Question: What is the appraised value of the property as recorded in the document?
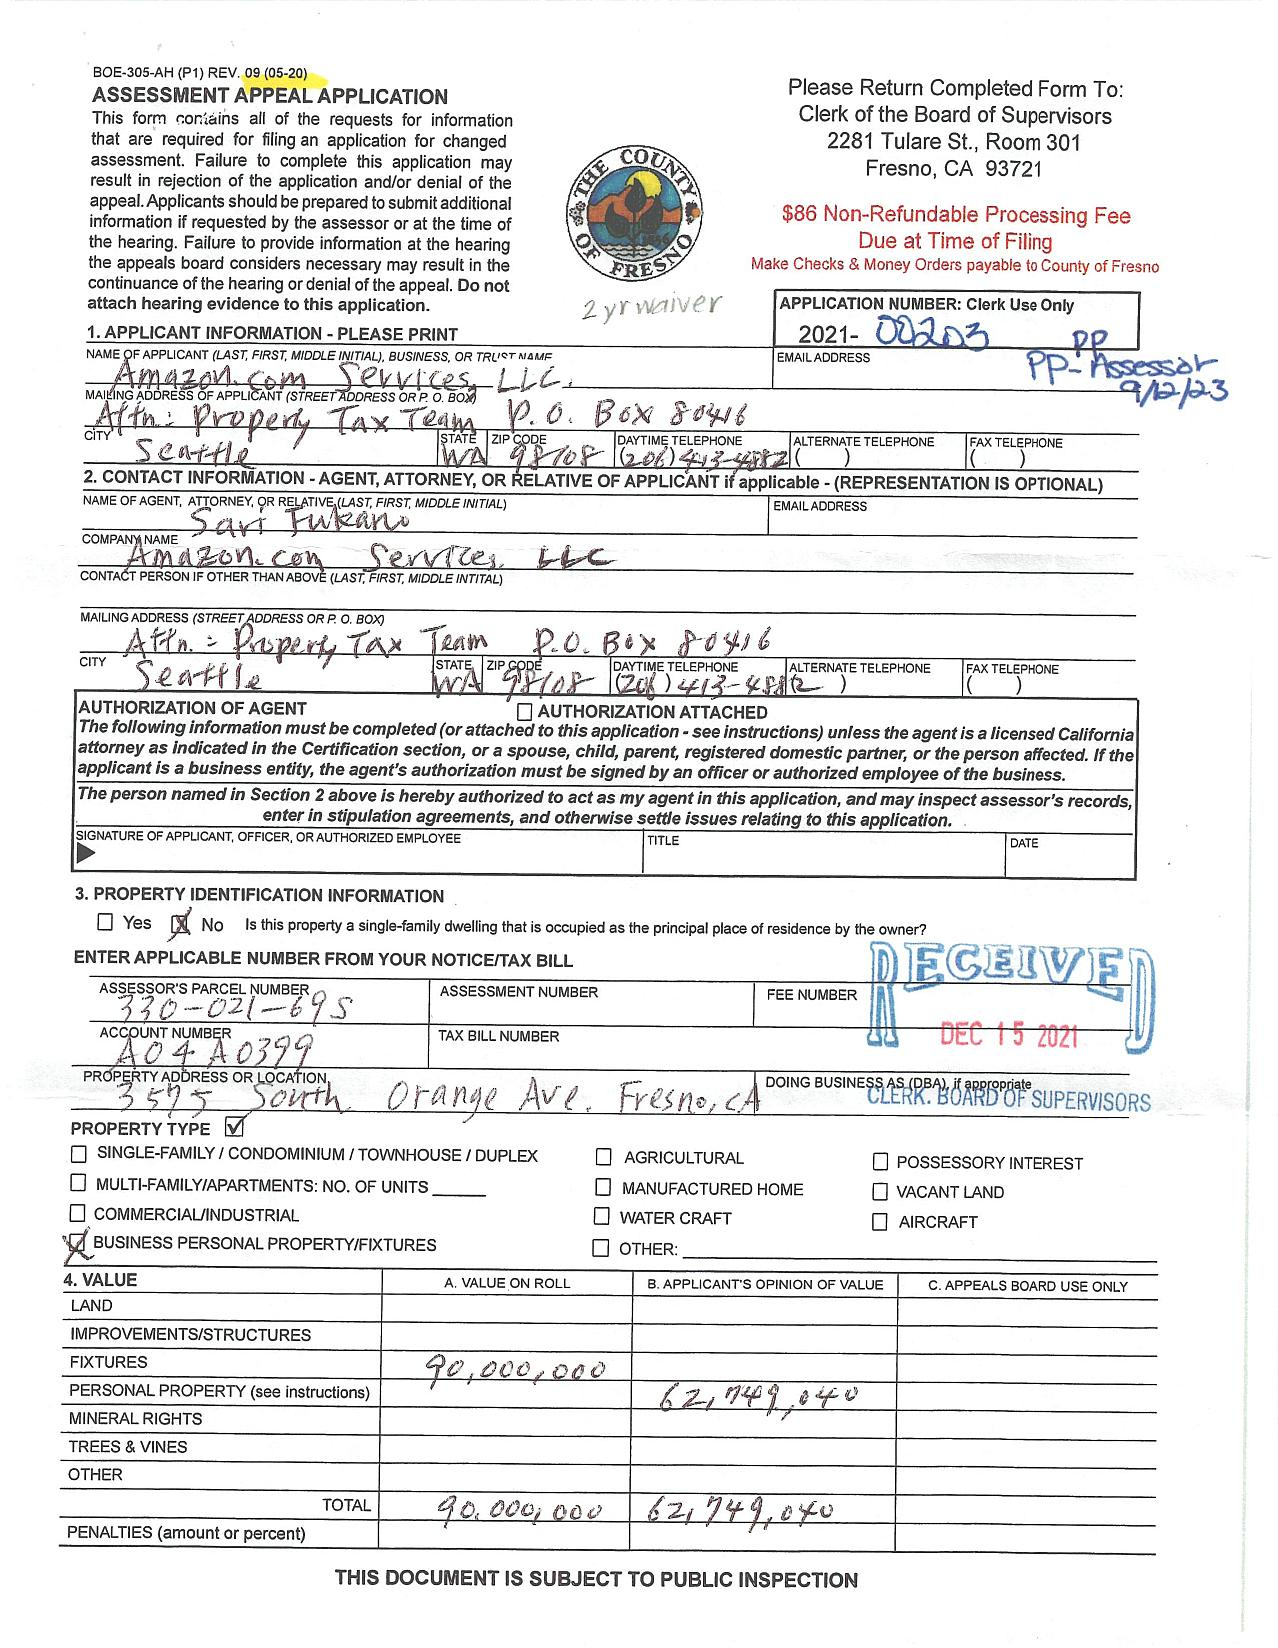
Answer: "92,000,000"